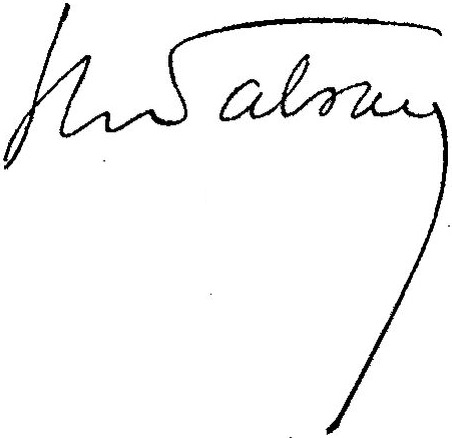
Signature of: hector talvart